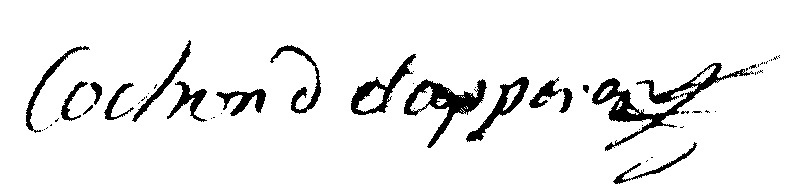
Signature of: charles cochon de lapparent